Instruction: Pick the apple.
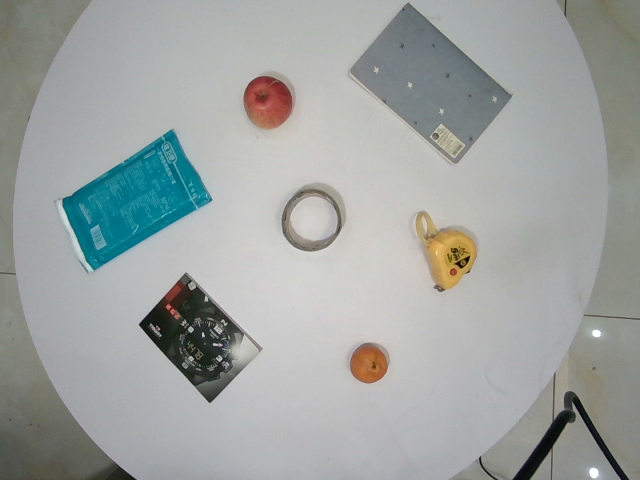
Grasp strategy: vertical